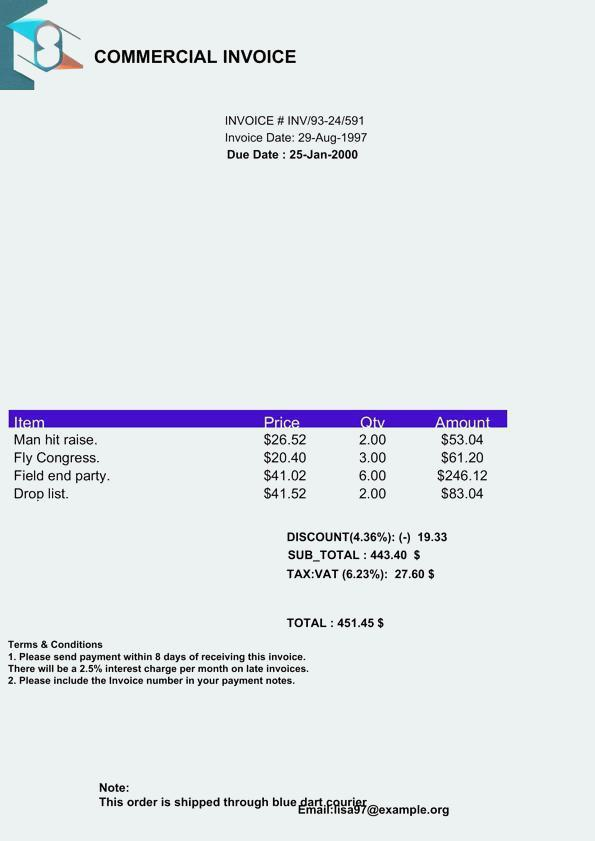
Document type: Invoice